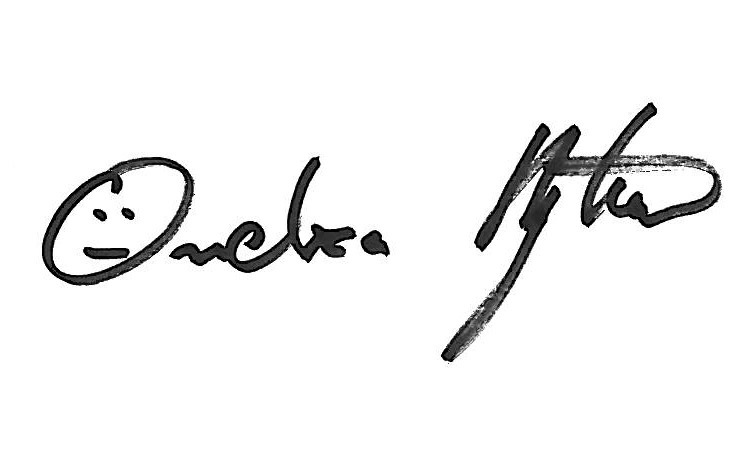
Signature of: ondřej rybář